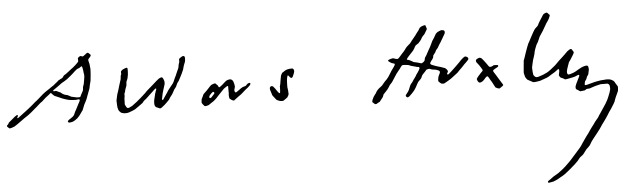
Signature of: aldous huxley